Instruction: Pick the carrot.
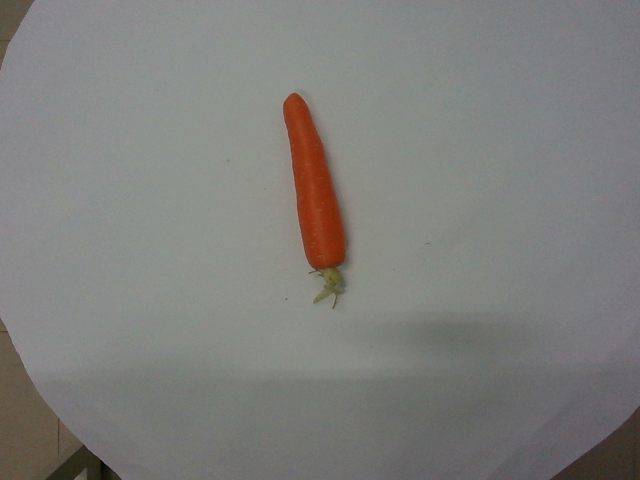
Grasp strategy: vertical